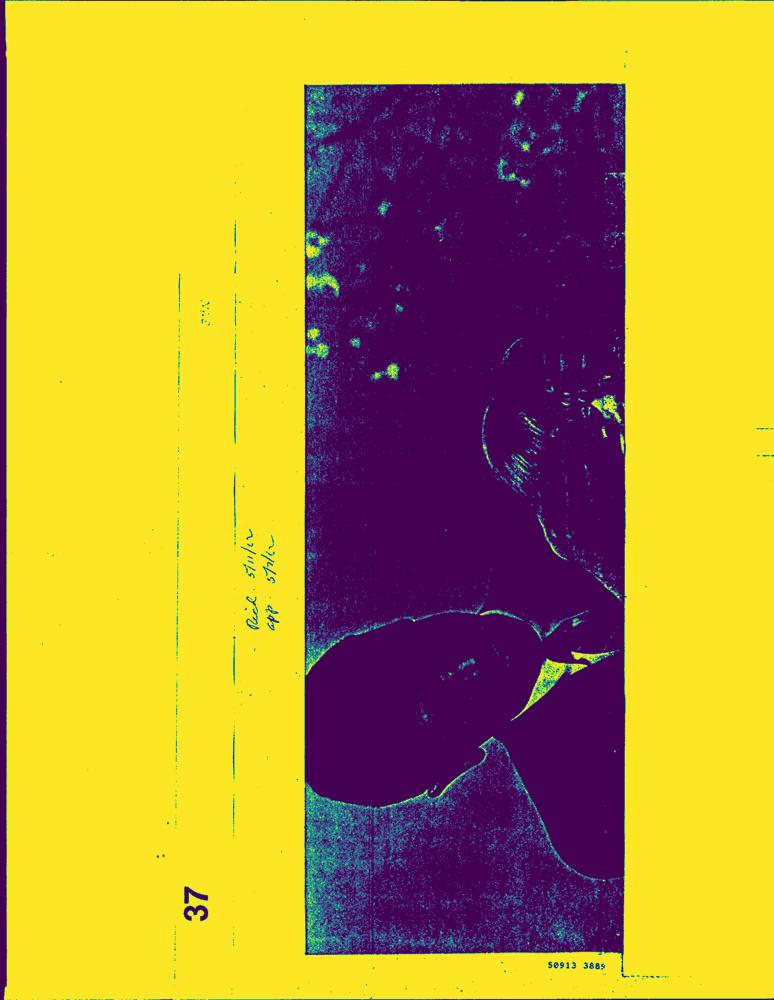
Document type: AD